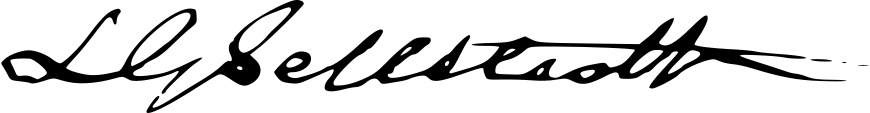
Signature of: lars gustaf sellstedt